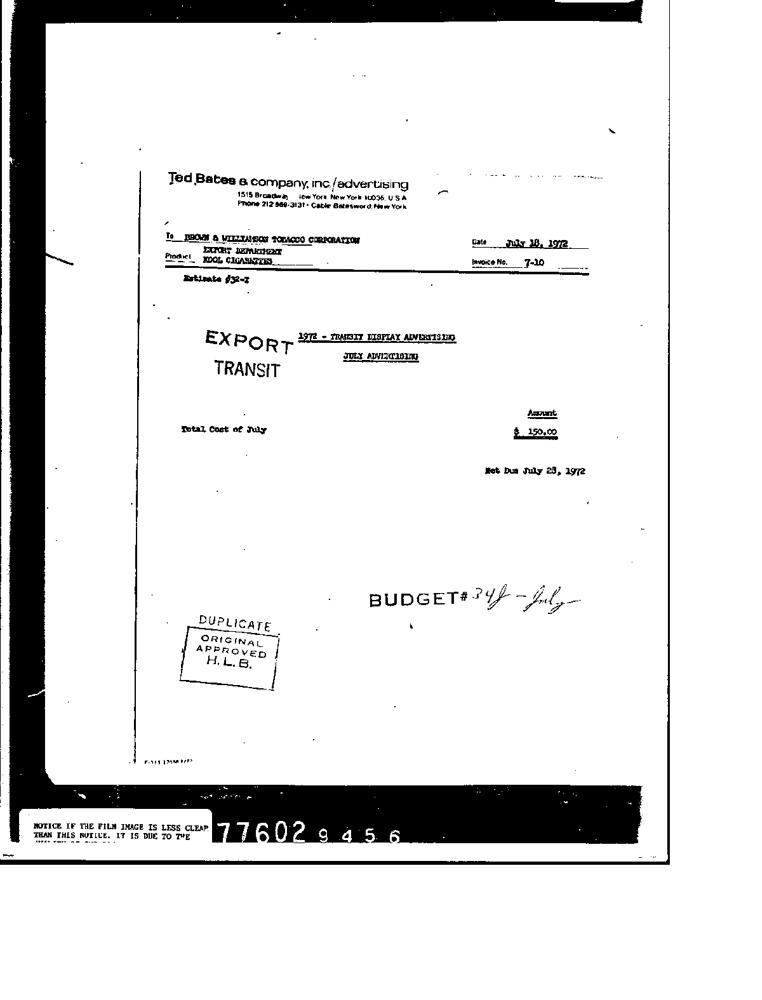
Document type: Invoice